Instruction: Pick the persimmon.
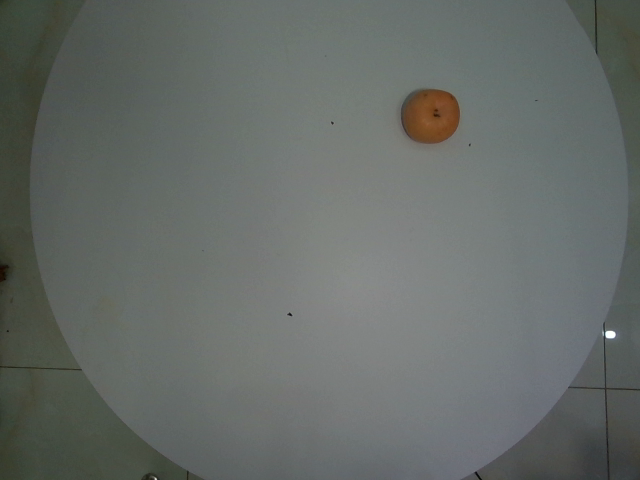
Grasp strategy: vertical